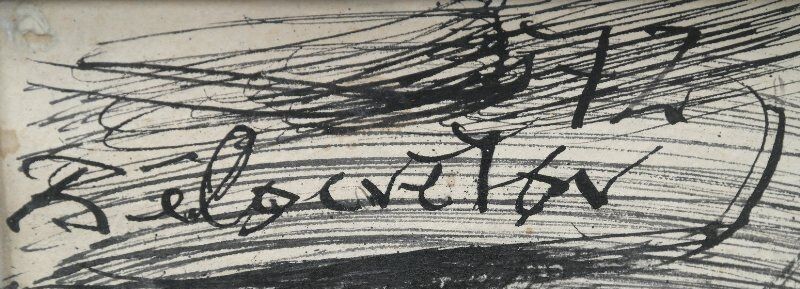
Signature of: andrej bělocvětov